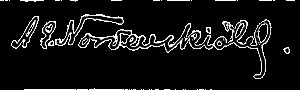
Signature of: adolf erik nordenskiöld